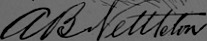
Signature of: alvred bayard nettleton